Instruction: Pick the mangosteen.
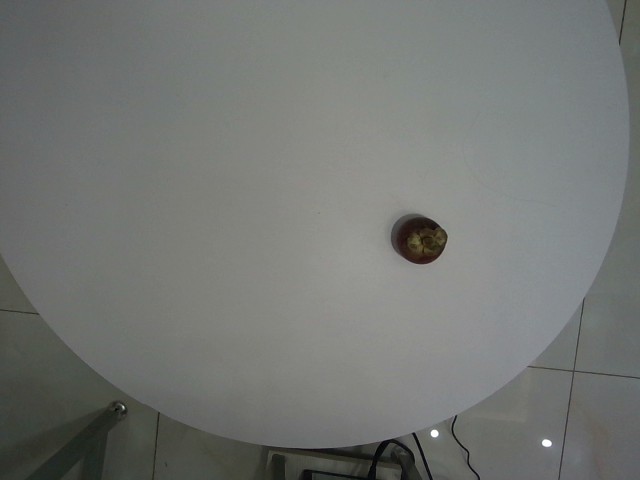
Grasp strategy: vertical